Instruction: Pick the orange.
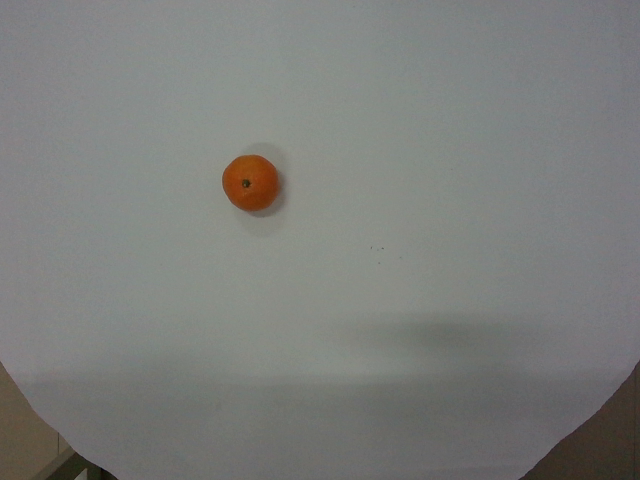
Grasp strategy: vertical